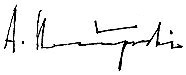
Signature of: anton krupski